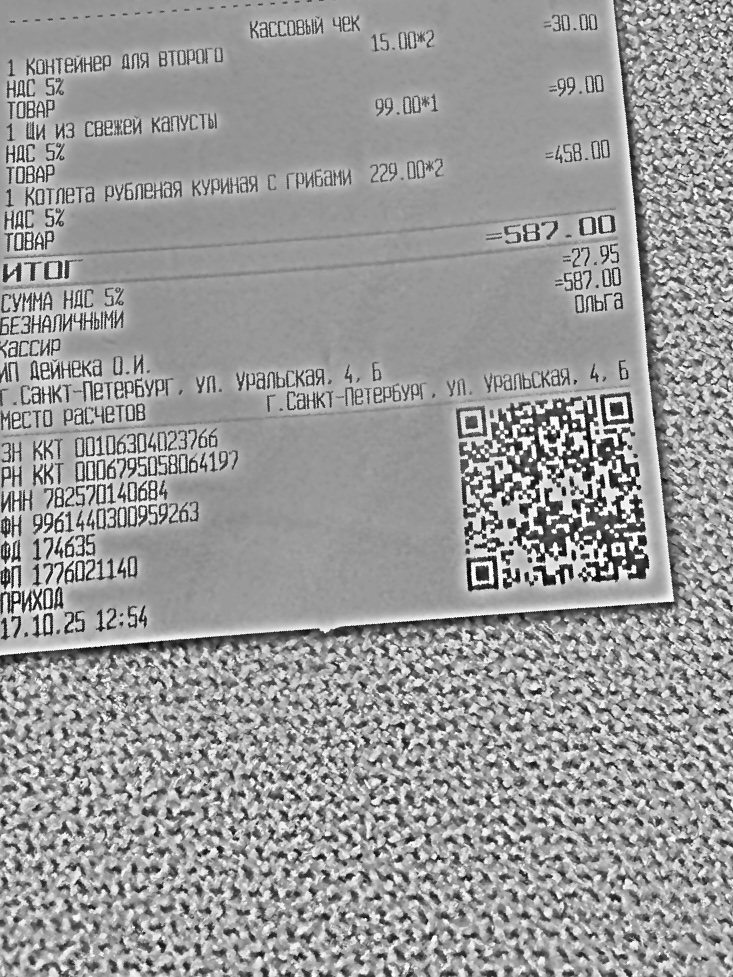
Продавец: ИП Дейнека О.И.
ИНН: 782570140684
Дата: 17.10.25
Товары: 1 Контейнер для второго; 1 Щи из свежей капусты; 1 Котлета рубленая куриная с грибами
Количество: 2; 1; 2
Цена: 15.00; 99.00; 229.00
Сумма: 30.00; 99.00; 458.00
Итого: 587.00